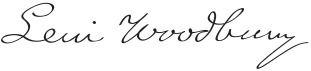
Signature of: levi woodbury